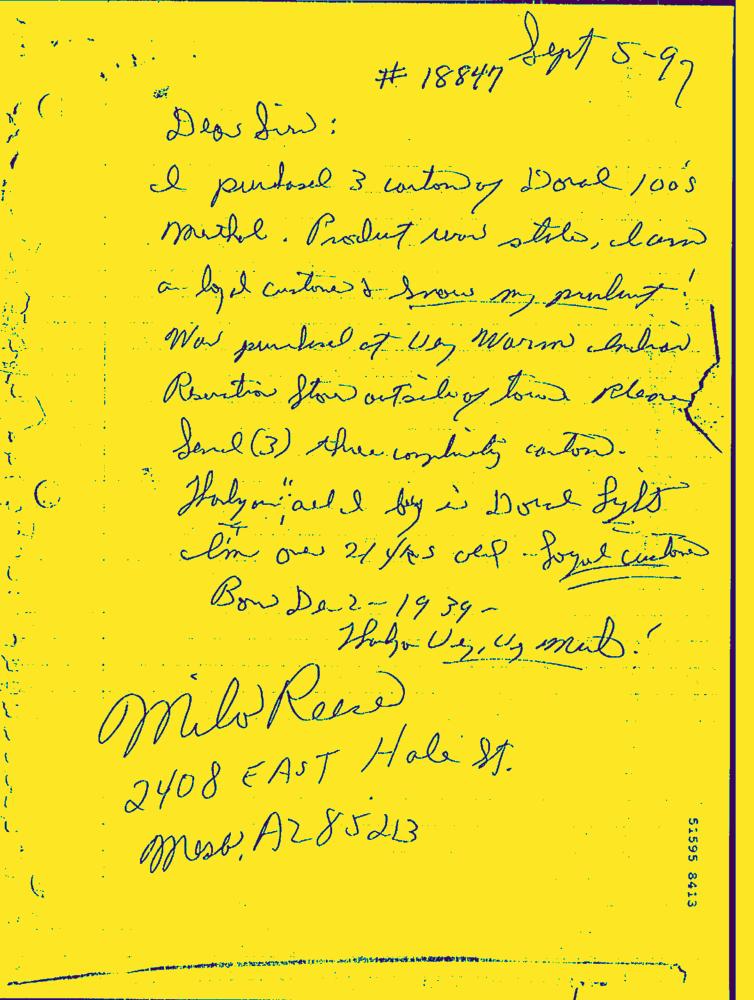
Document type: Hand-Written